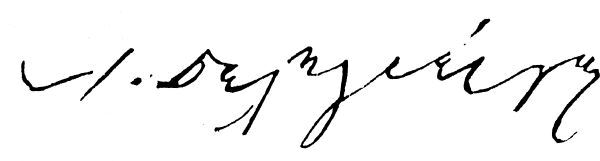
Signature of: leonidas deligiorgis